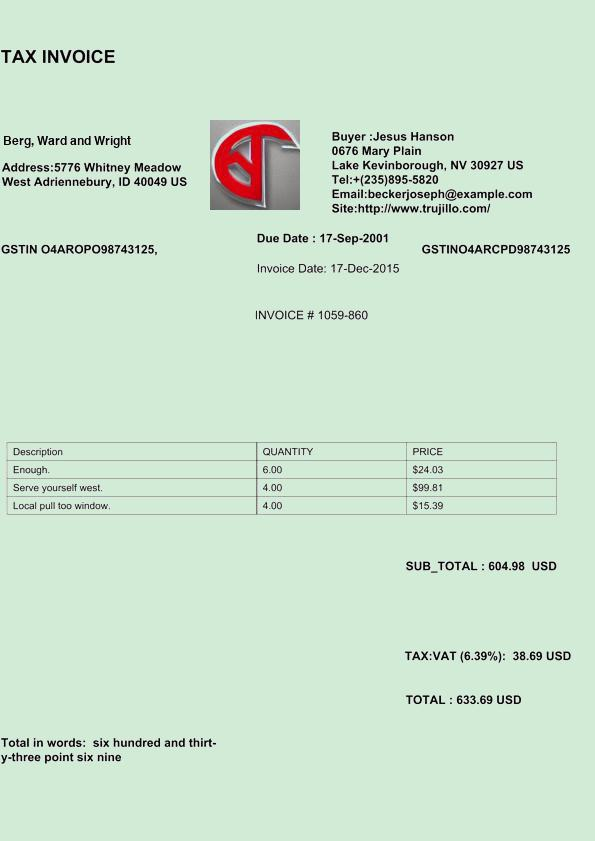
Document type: Invoice